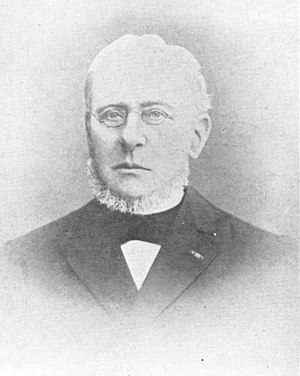
English: Marten Kingma Hylkezoon (1817-1900). From Tresoar